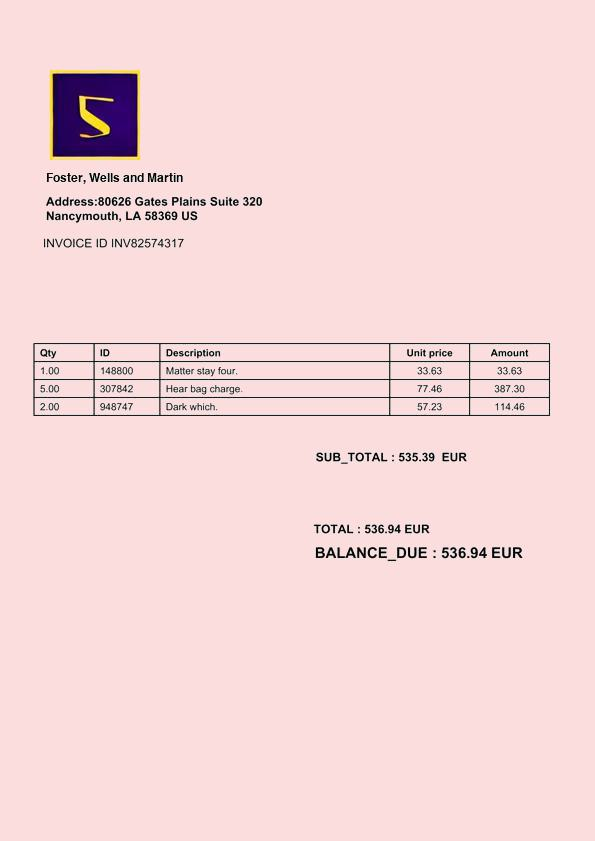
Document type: Invoice